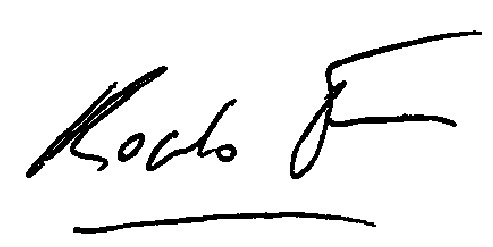
Signature of: rogelio frigerio